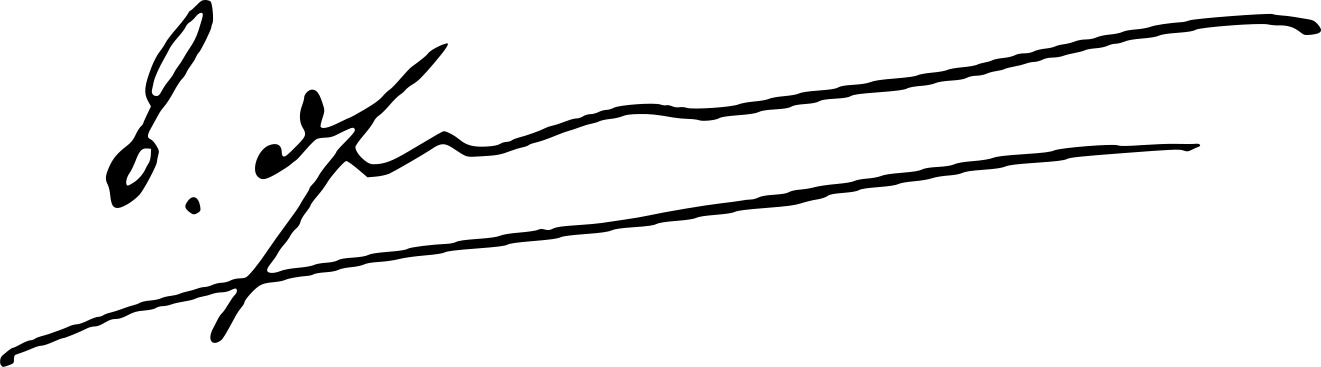
Signature of: zurab zhvania